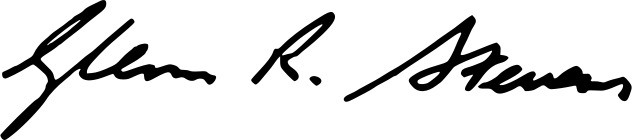
Signature of: glenn stevens